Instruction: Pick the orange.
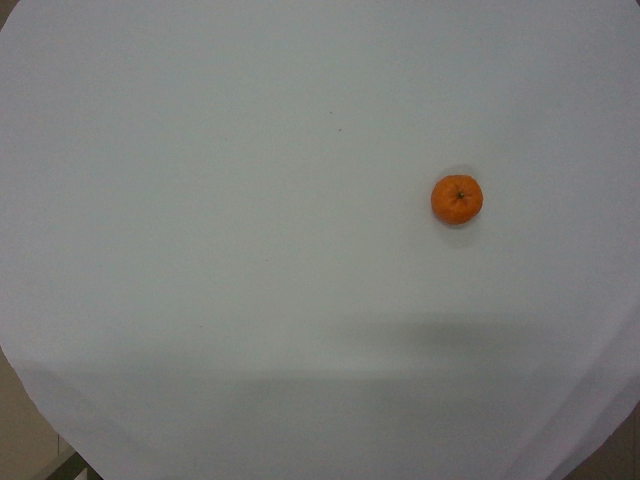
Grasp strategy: vertical